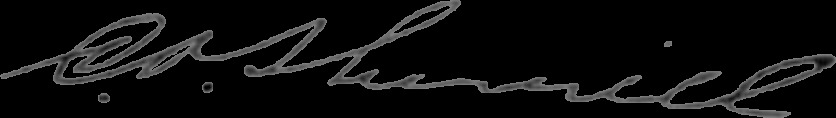
Signature of: clarence osborne sherrill